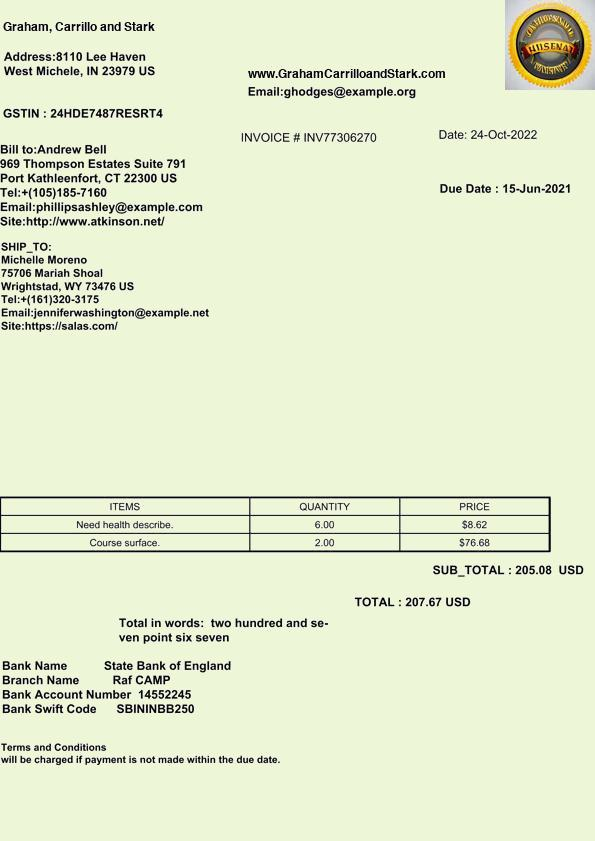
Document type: Invoice